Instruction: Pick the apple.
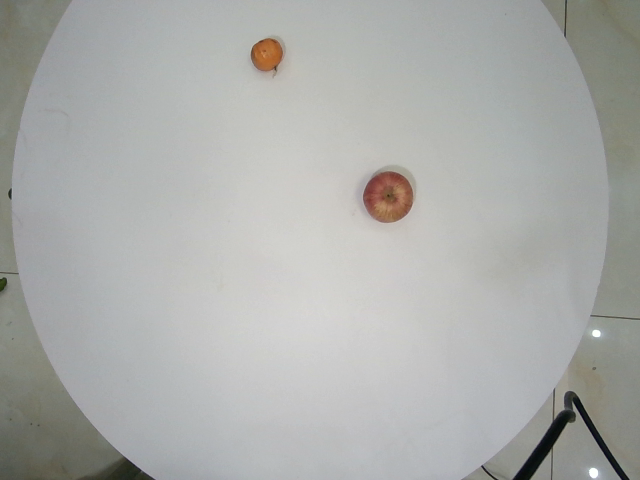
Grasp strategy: vertical